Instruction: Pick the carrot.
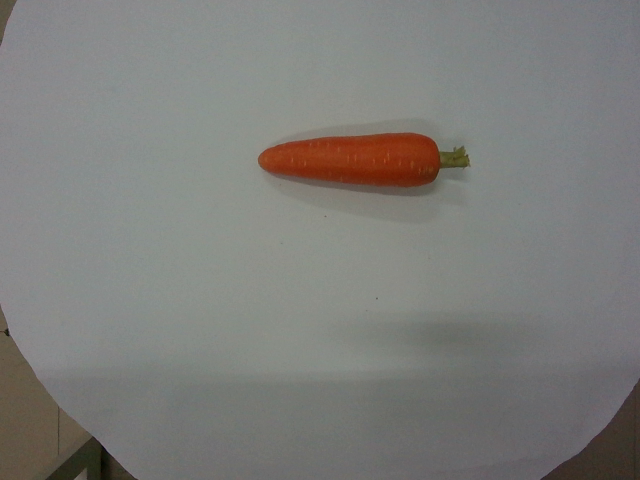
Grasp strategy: vertical